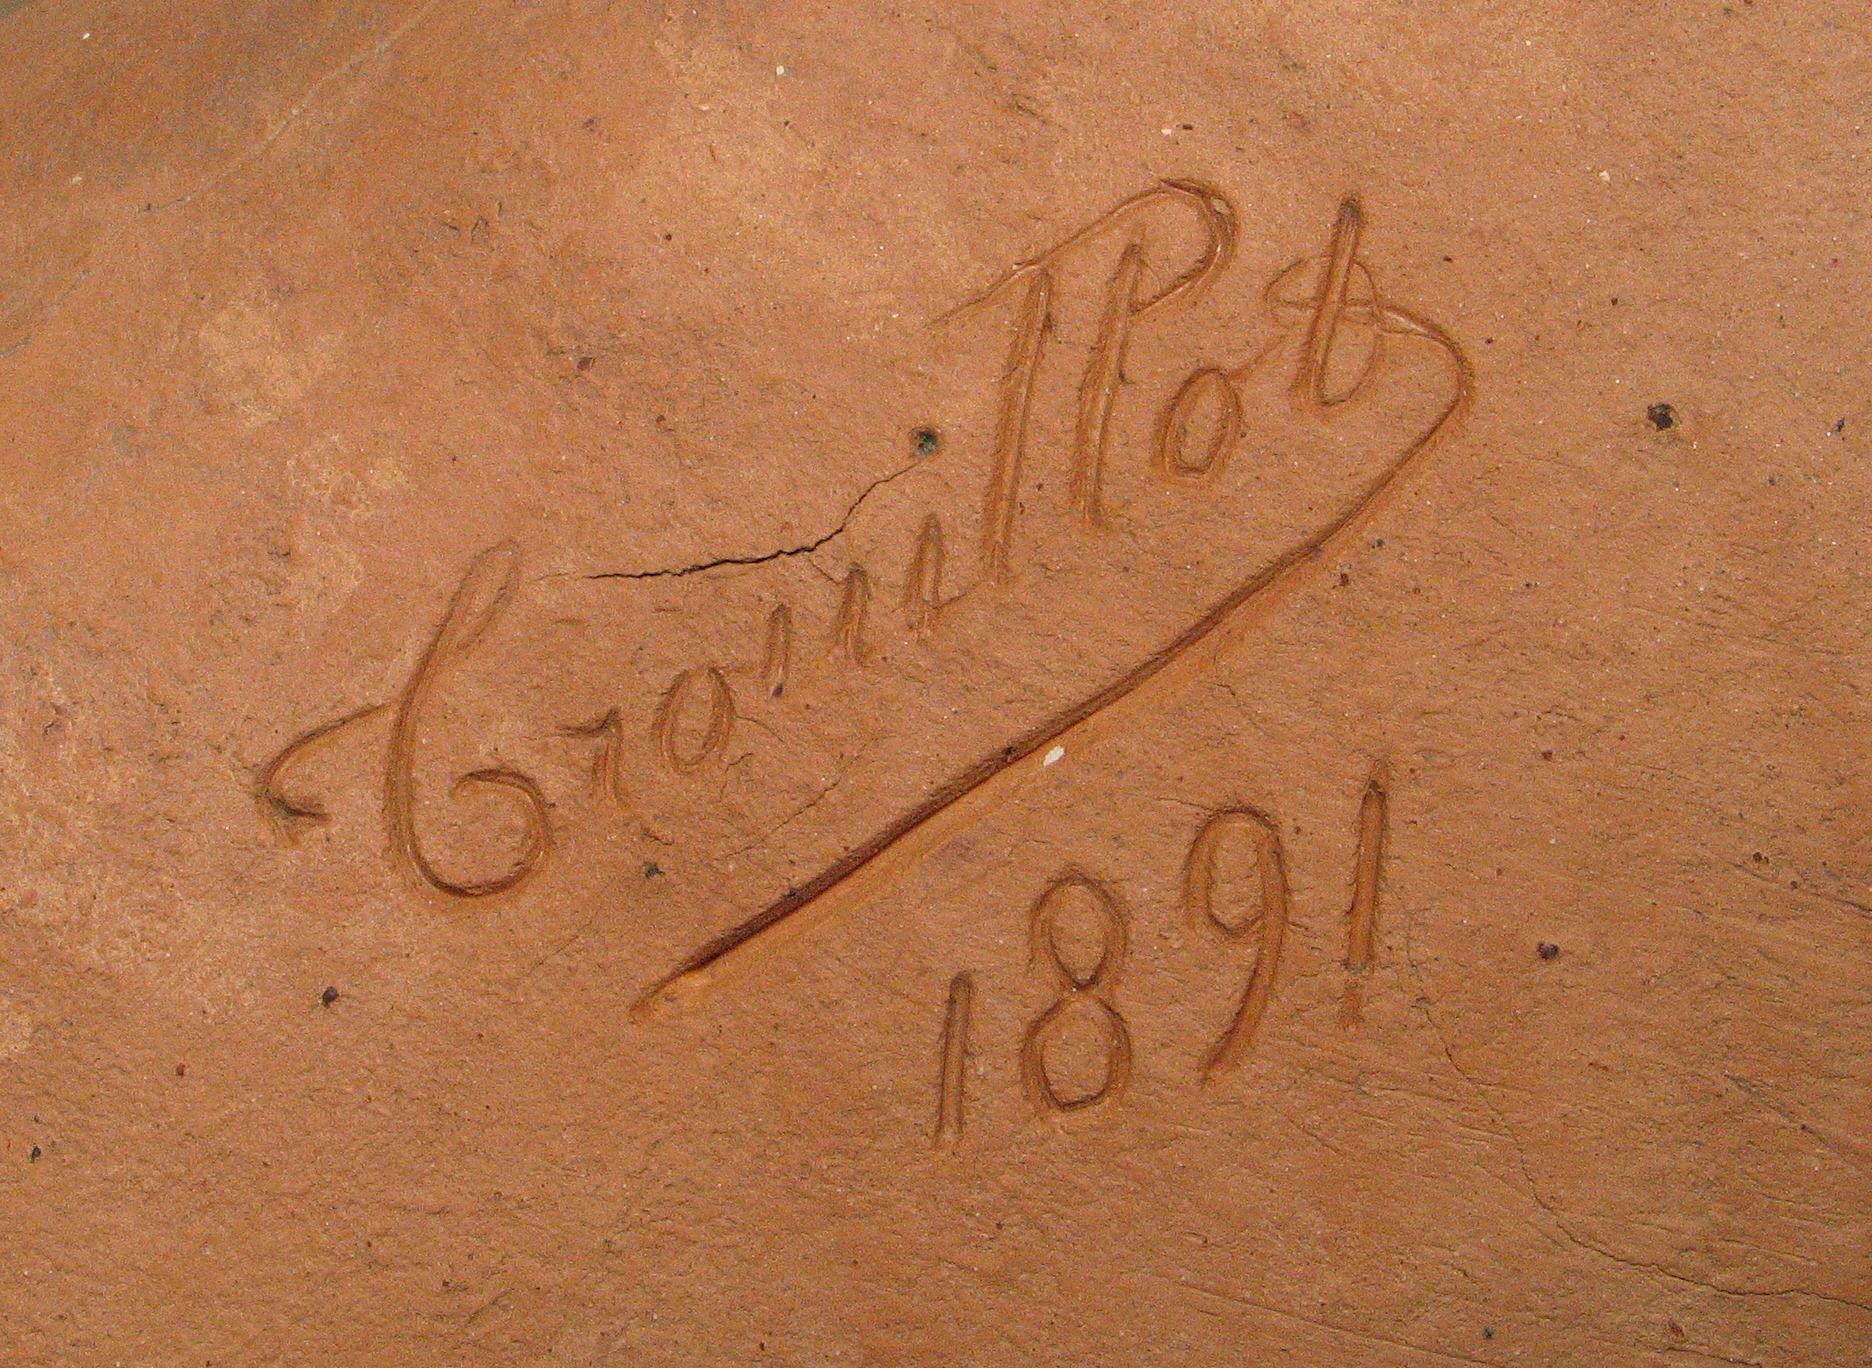
Signature of: charles adzir trouillot